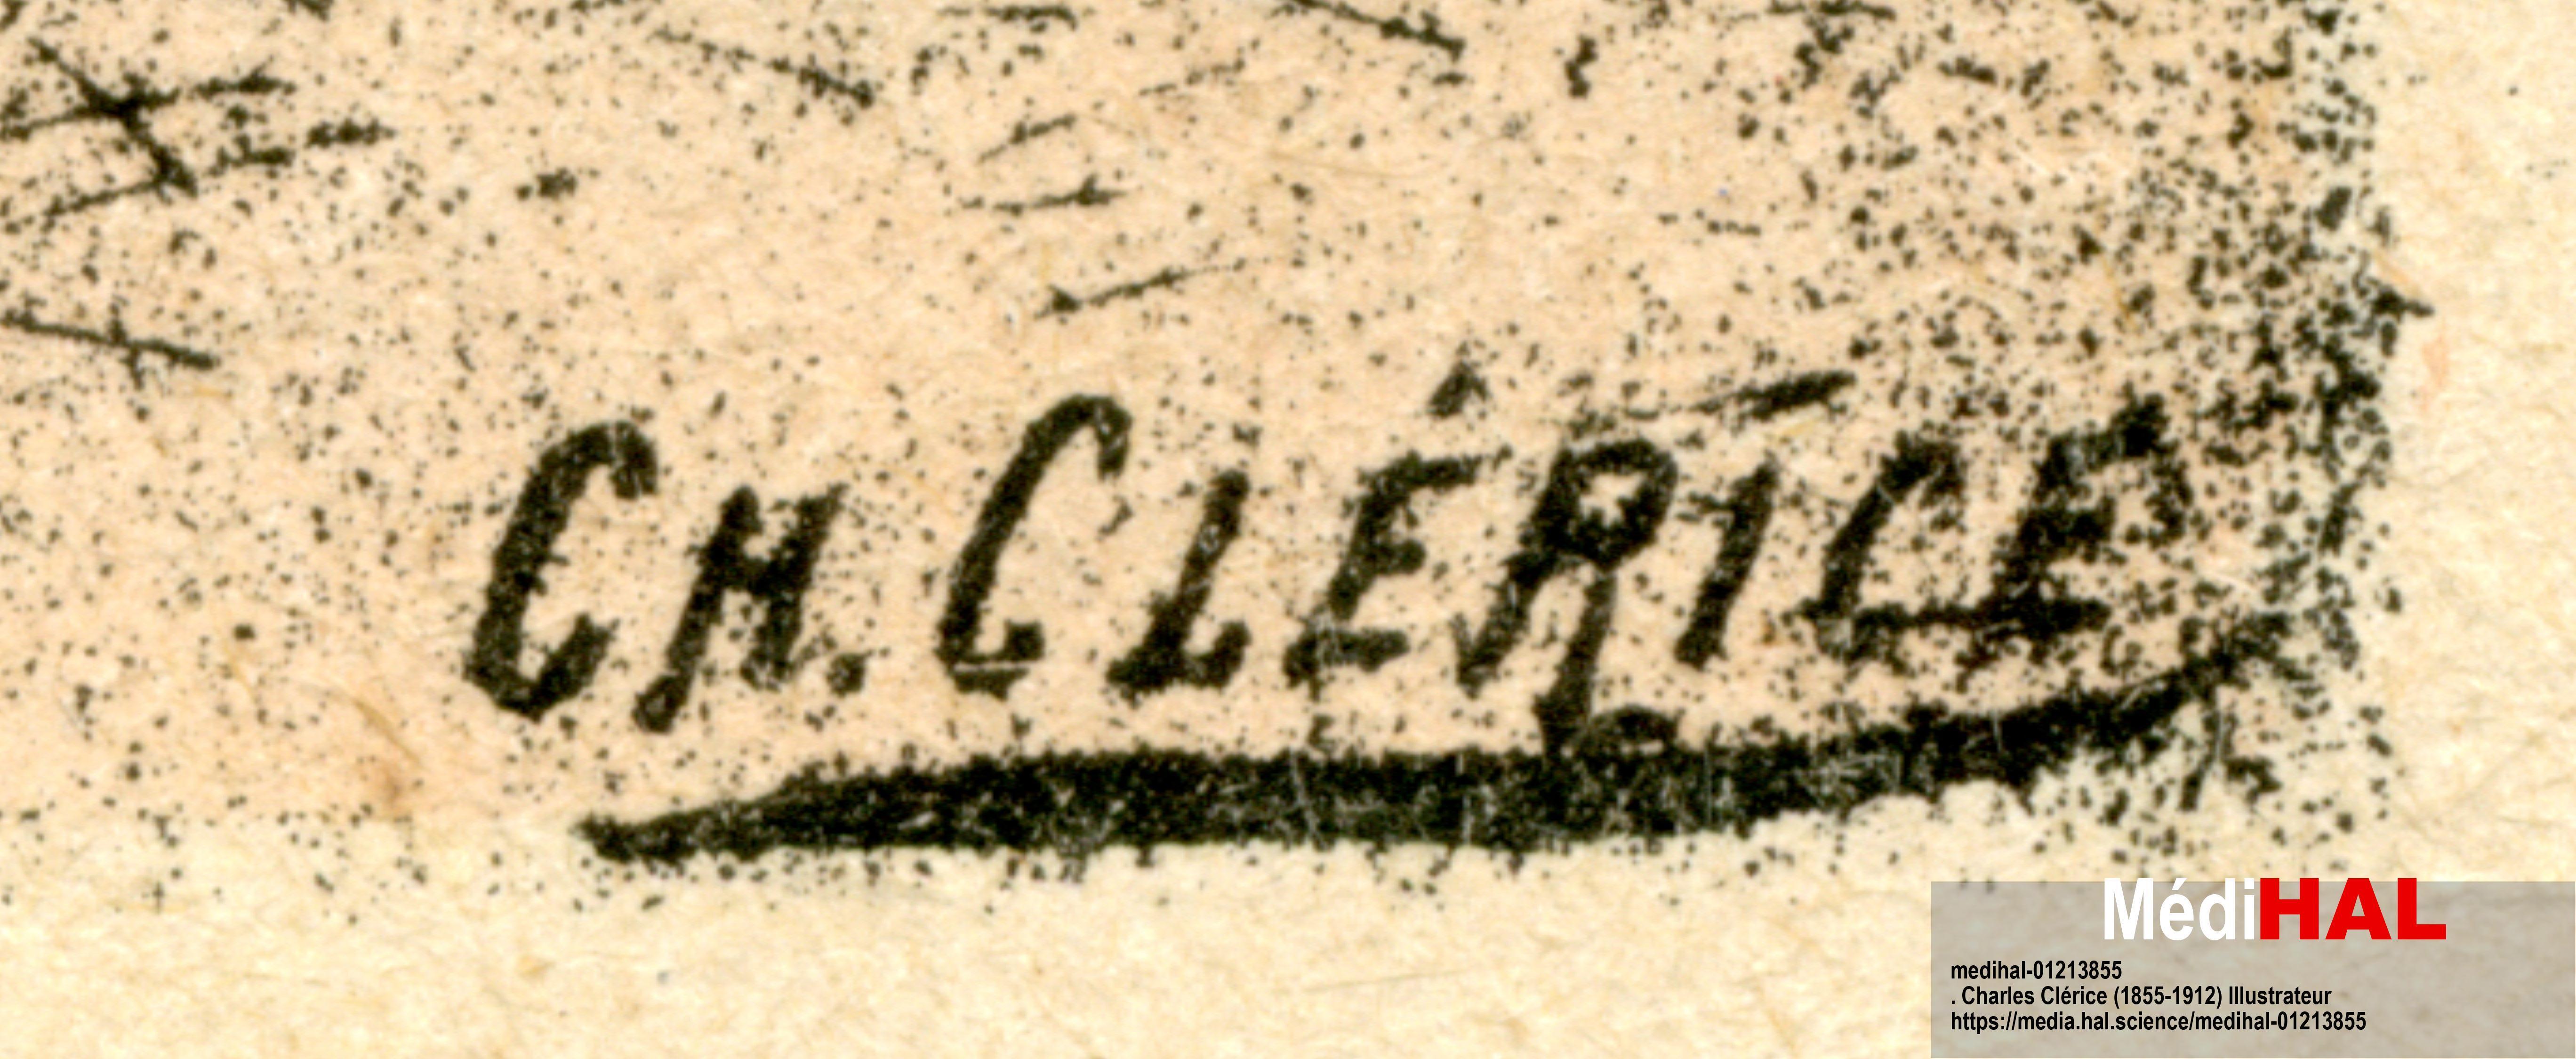
Signature of: charles clérice